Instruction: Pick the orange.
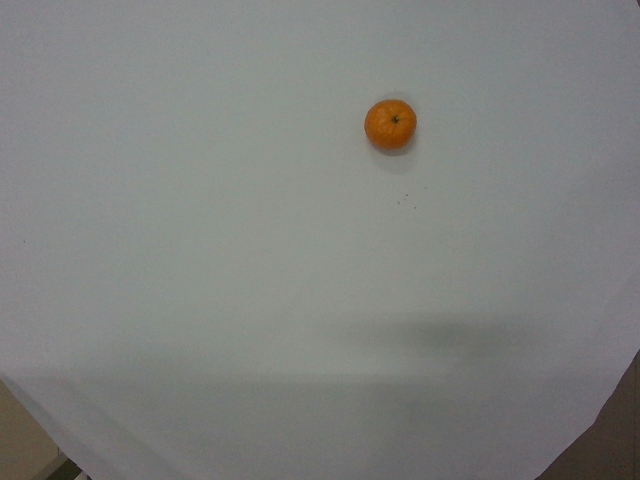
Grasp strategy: vertical